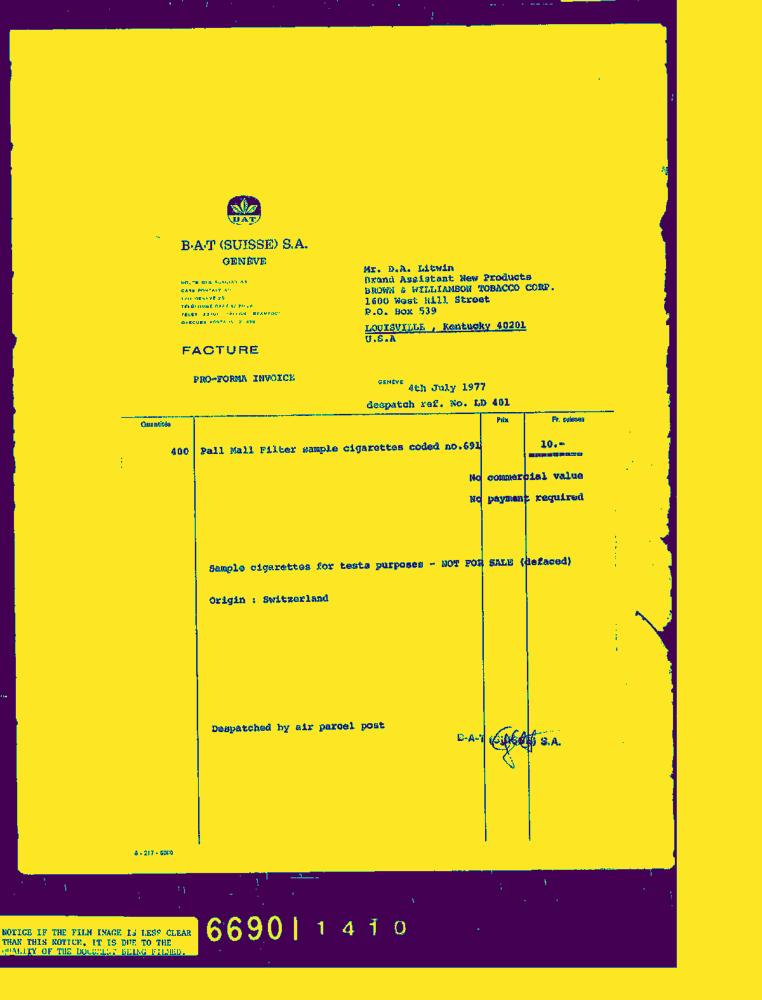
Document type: Invoice-Doc